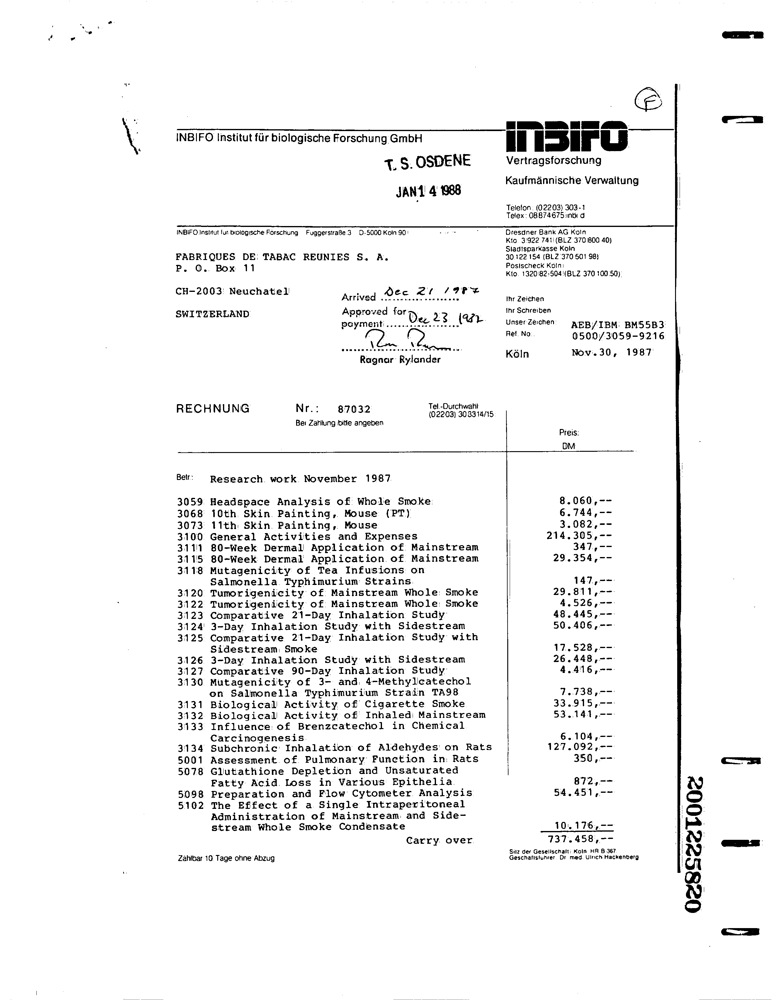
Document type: Invoice